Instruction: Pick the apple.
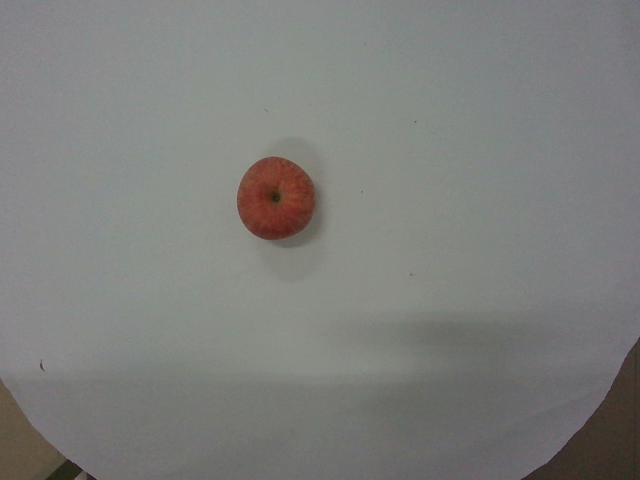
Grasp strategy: vertical